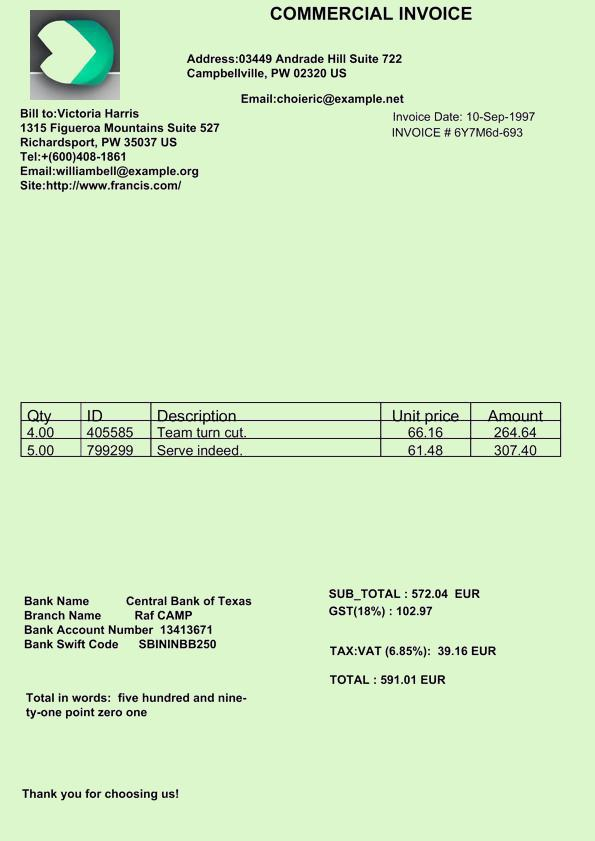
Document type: Invoice